Question: Which state is mentioned in the document?
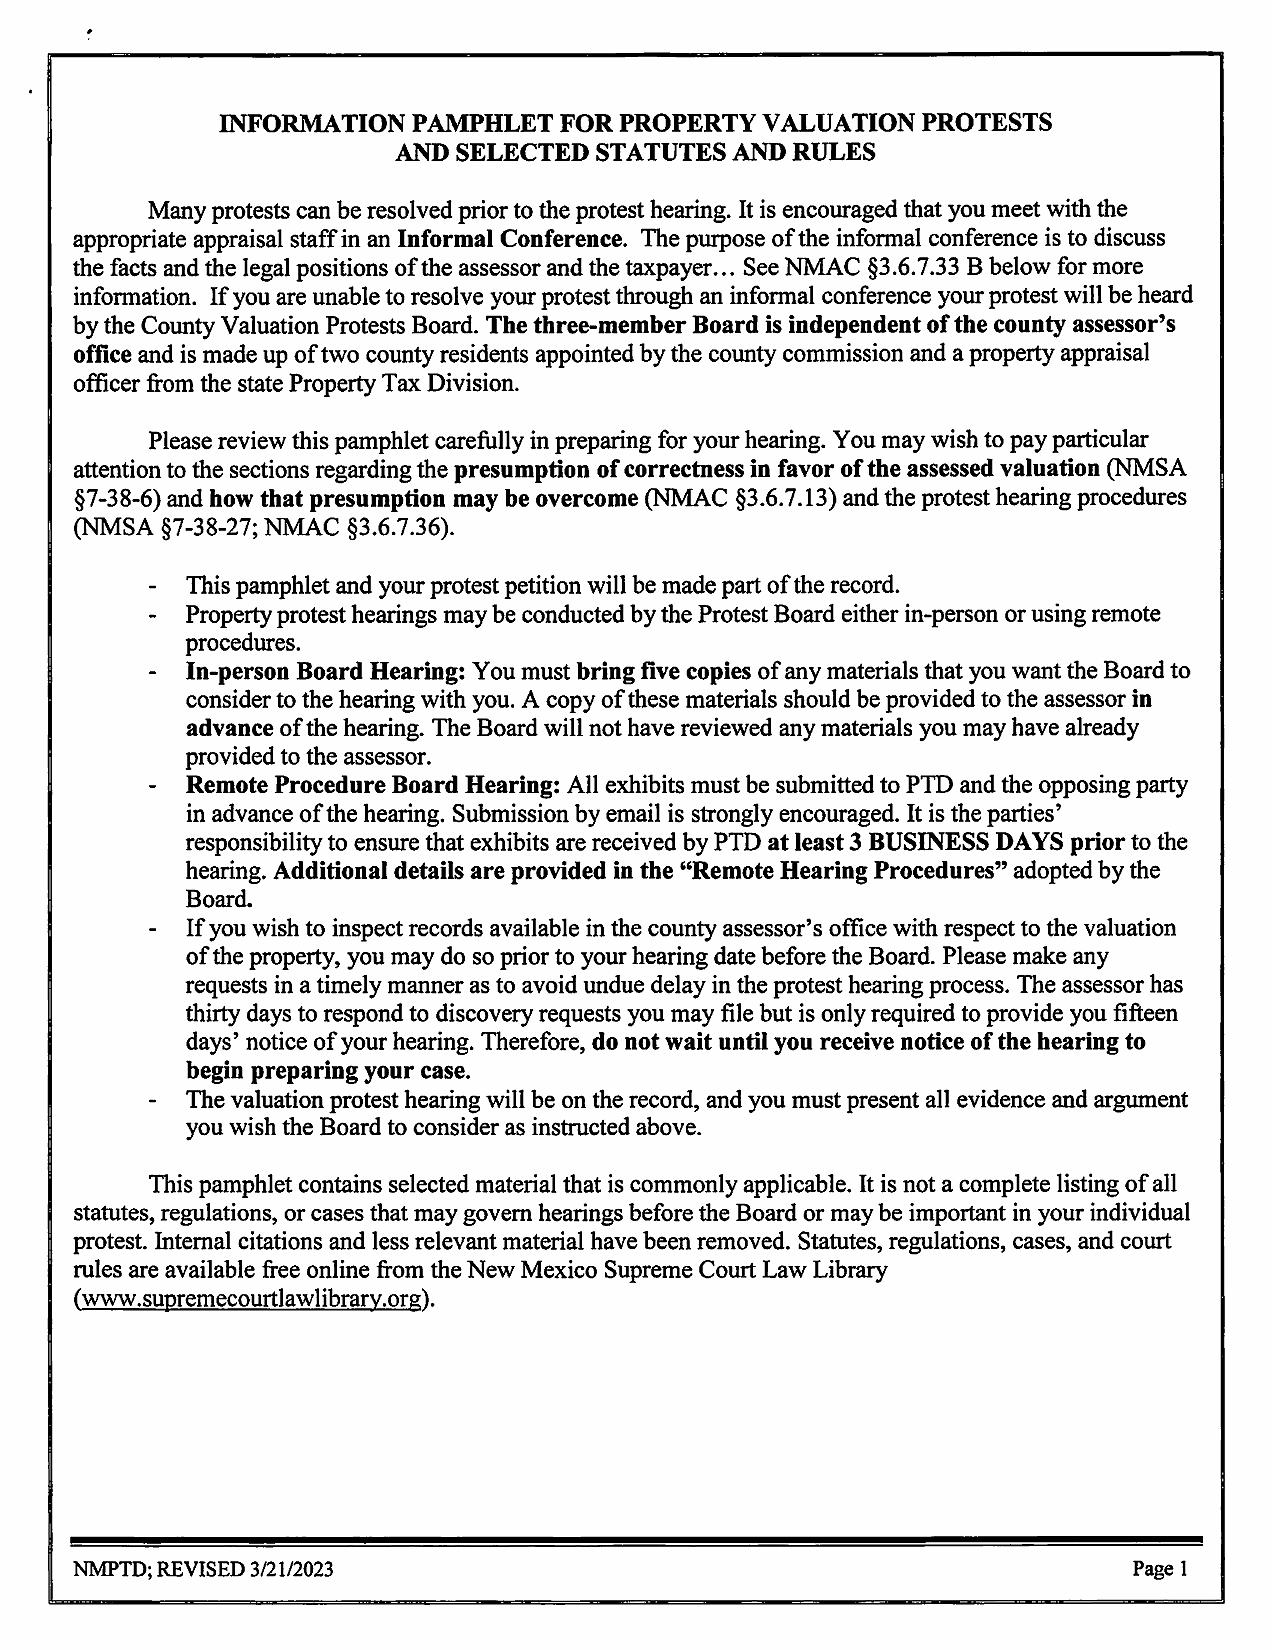
Answer: "New Mexico"